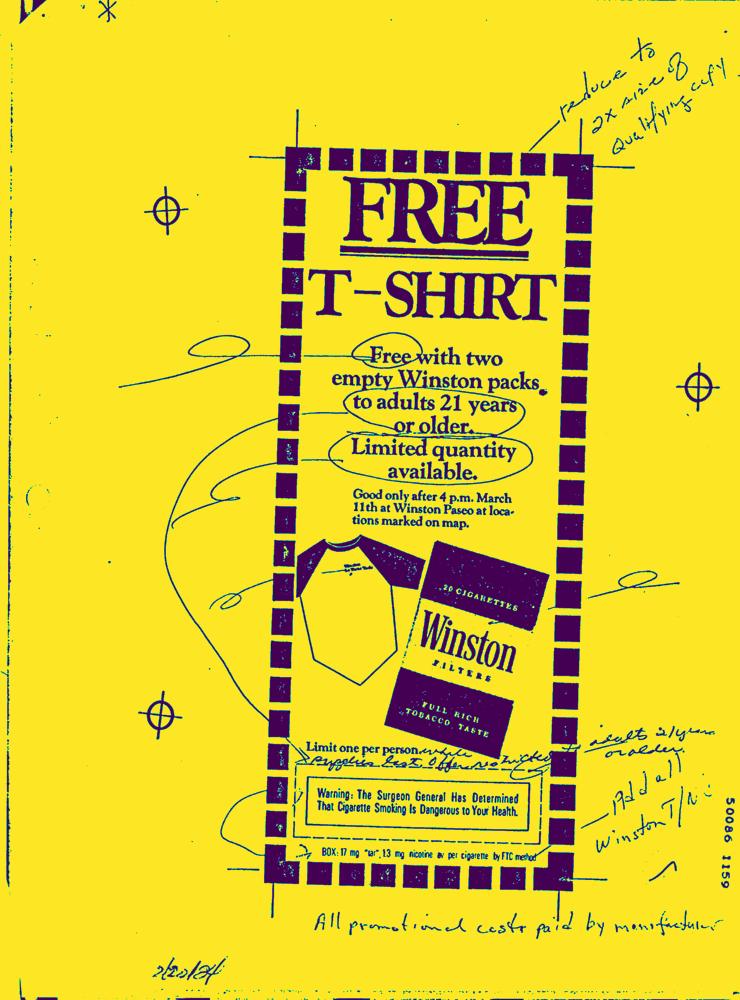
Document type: AD